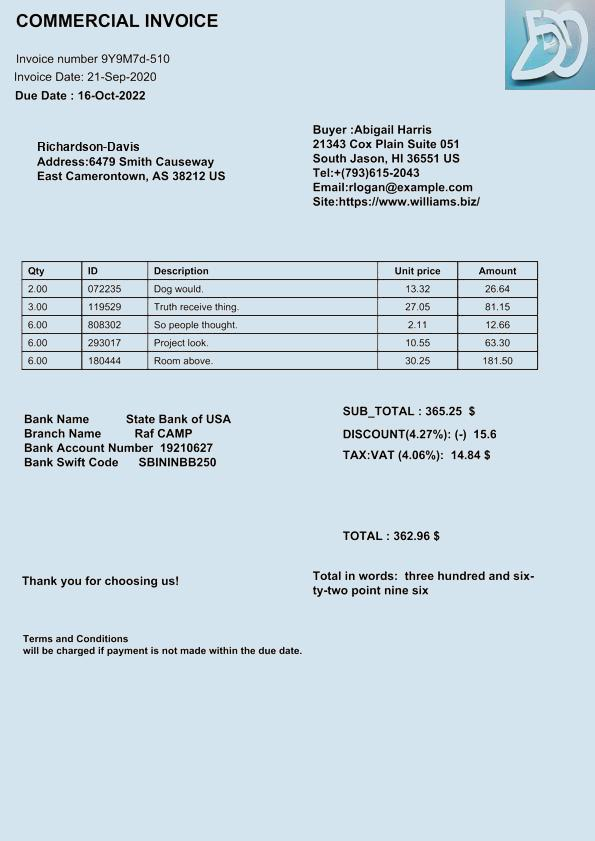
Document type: Invoice